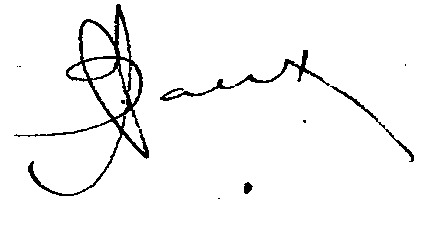
Signature of: albert baert